Question: How does the patient history play a role?
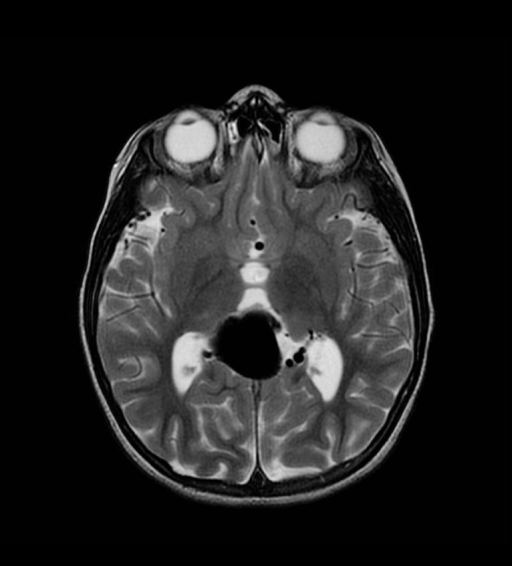
Answer: The patient's history of 8 yo girl for follow-up of after embolization of Vein of Galen Aneurysm with Onyx.  A Chest X-ray was ordered to confirm endotracheal tube placement following an uneventful post-operative course. is key in understanding the case.